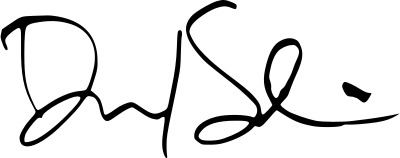
Signature of: david schwimmer